Question: What type of tax is indicated in the document, personal property or real estate?
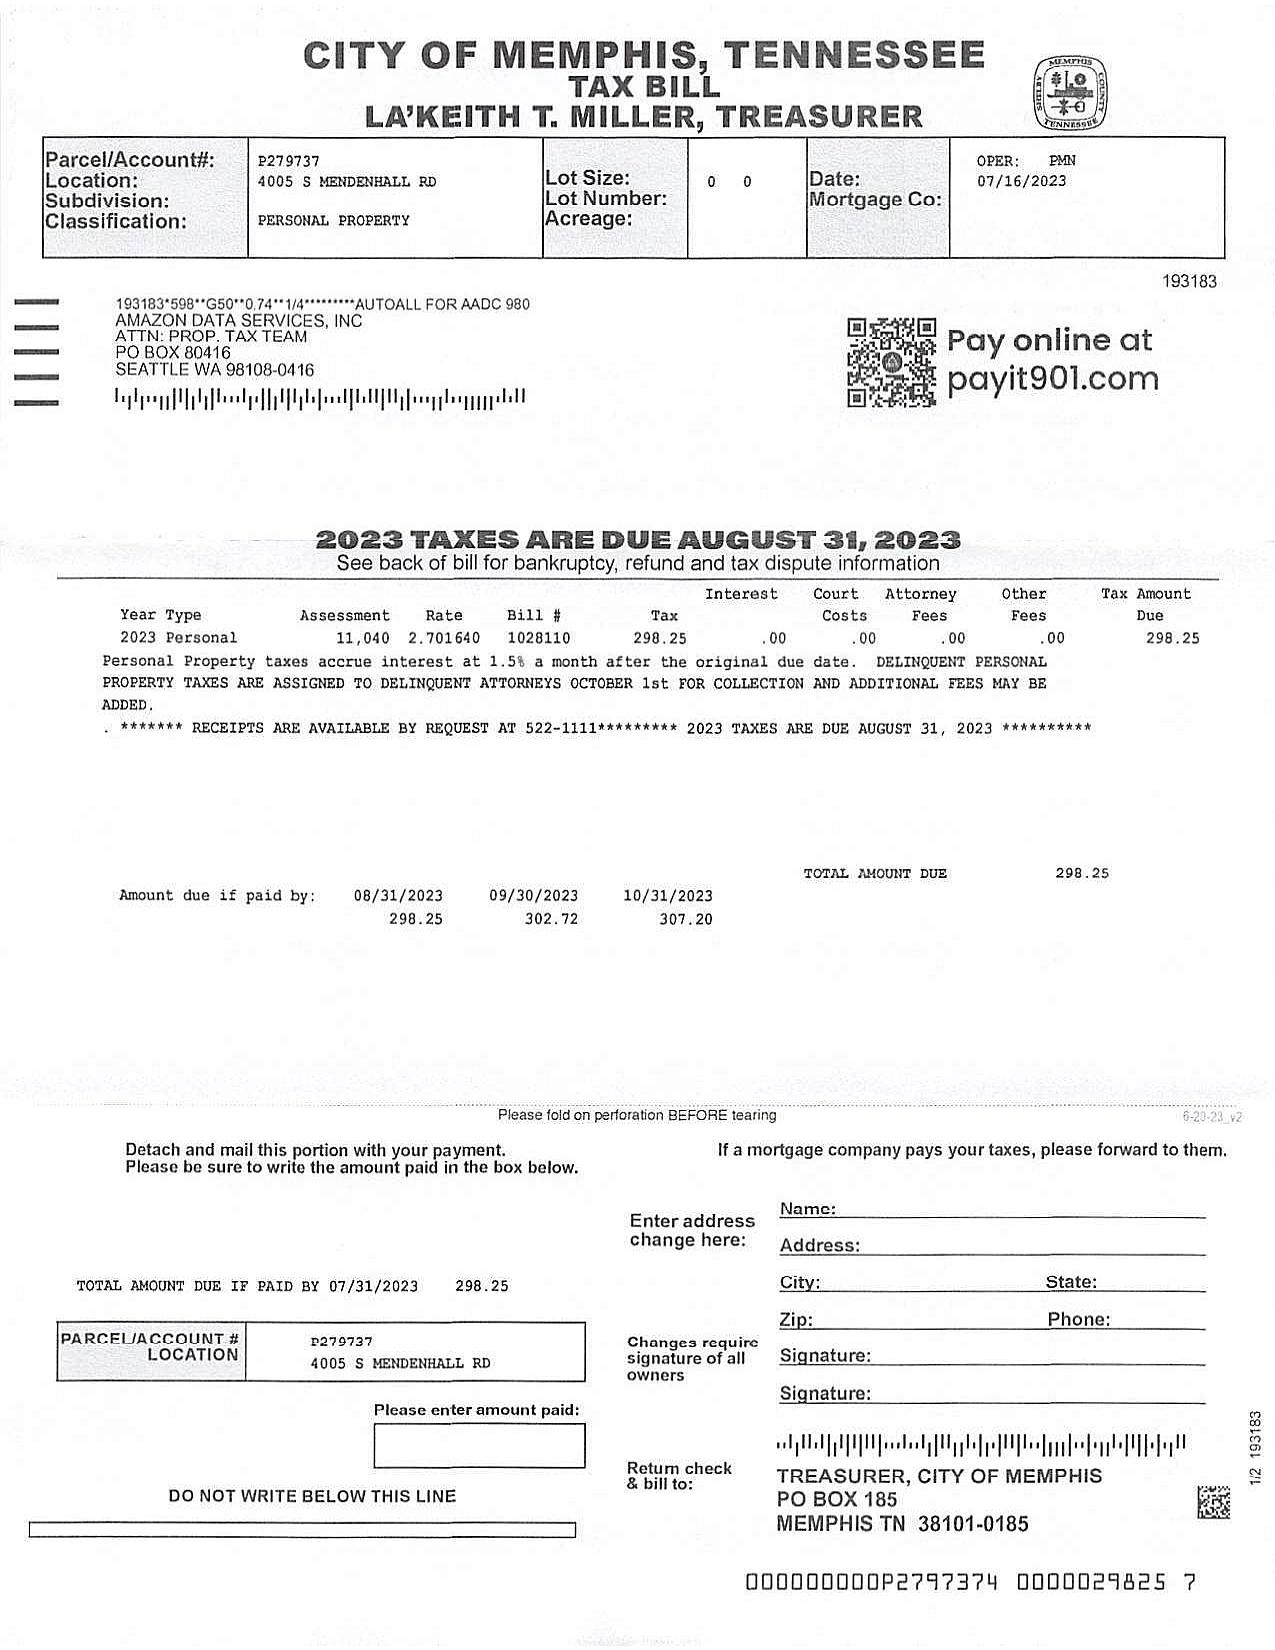
Answer: "Personal Property"